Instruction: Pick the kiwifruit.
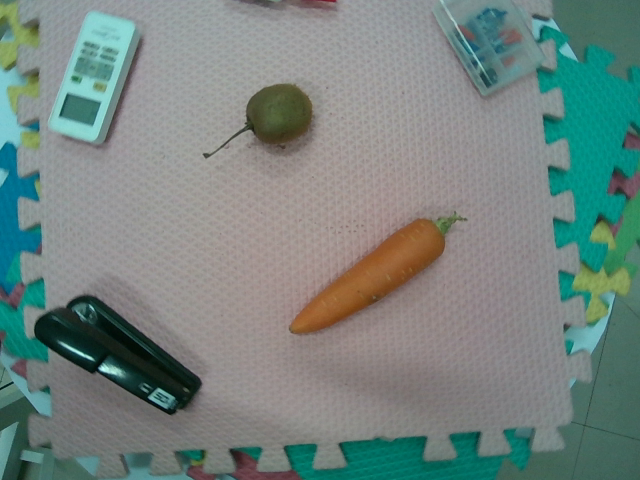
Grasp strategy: vertical